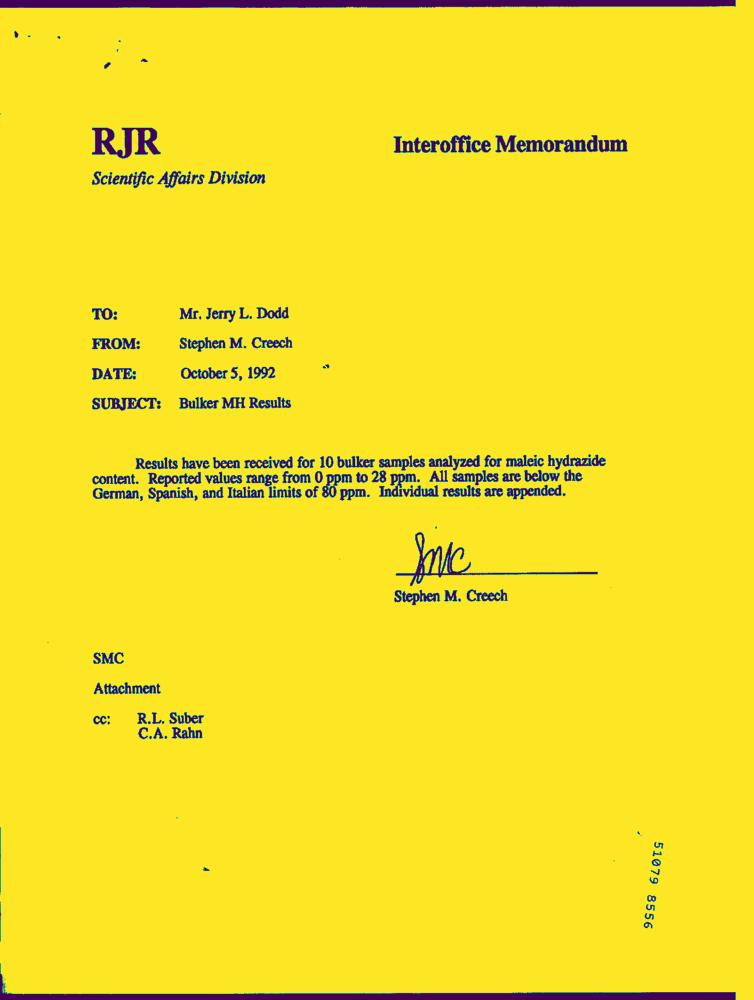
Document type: Letter-Doc